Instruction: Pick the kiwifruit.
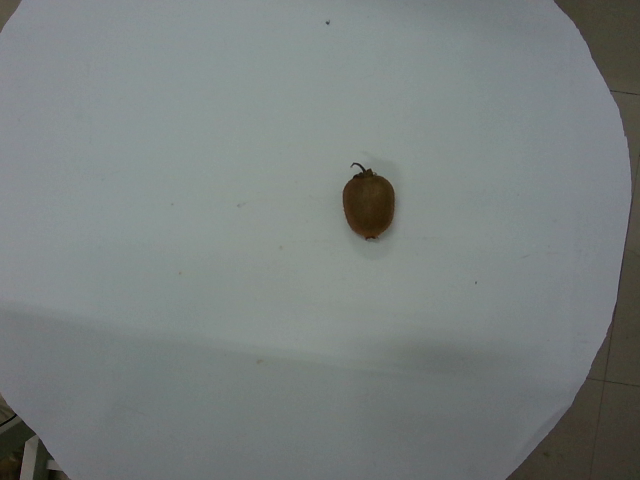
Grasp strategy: vertical